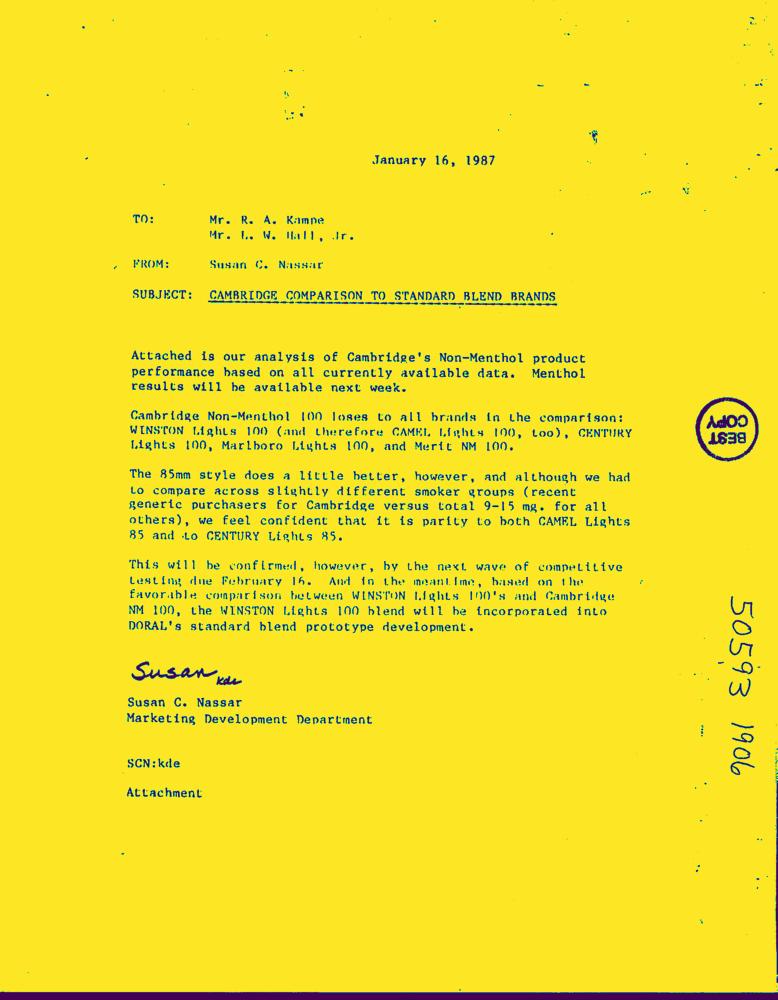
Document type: Letter-Doc